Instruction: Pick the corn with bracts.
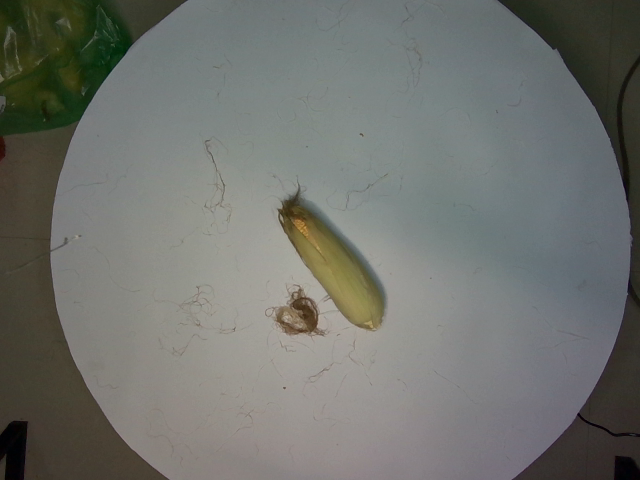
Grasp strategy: vertical